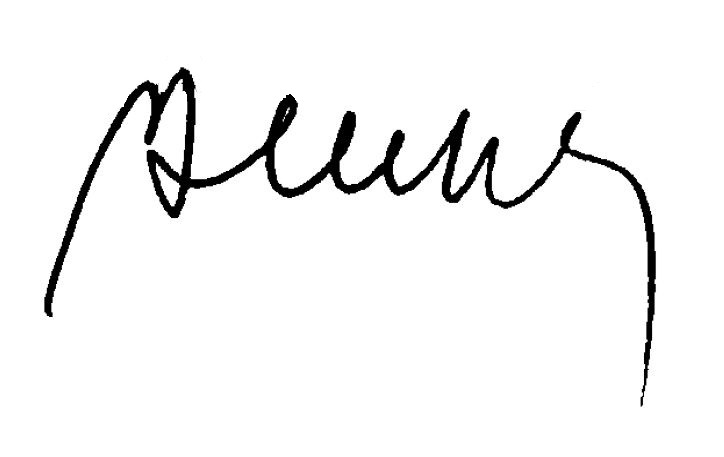
Signature of: armand berthet